Question: What are the imaging findings?
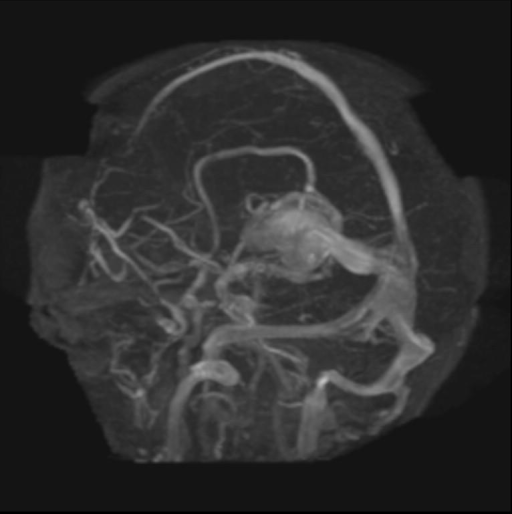
Answer: The imaging shows Chest radiograph demonstrates branching opacity in a bronchovascular distribution in the right middle lobe.
Review of prior imaging demonstrates presence of a Vein of Galen Malformation (VOM) with recent embolization treatment with Onyx. Multiple serpentine flow voids seen on MRI. Angiogram confirms shunting from multiple feeders into a dilated Vein of Galen, draining into an enlarged straight sinus. Focal aneurysmal dilation in the region of the Vein of Galen..